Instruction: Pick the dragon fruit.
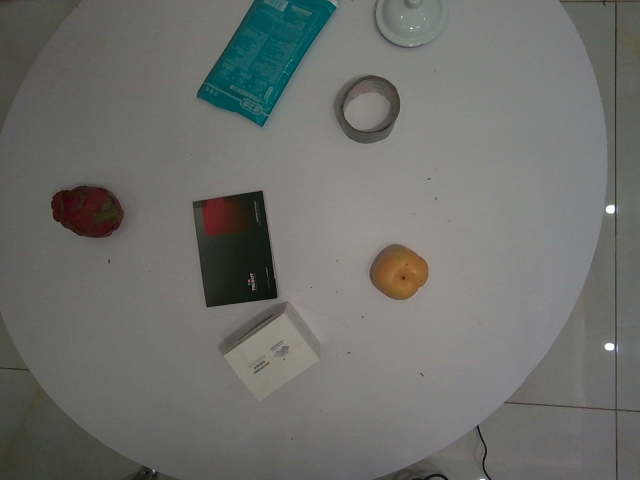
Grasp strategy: vertical